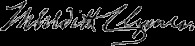
Signature of: meredith clymer